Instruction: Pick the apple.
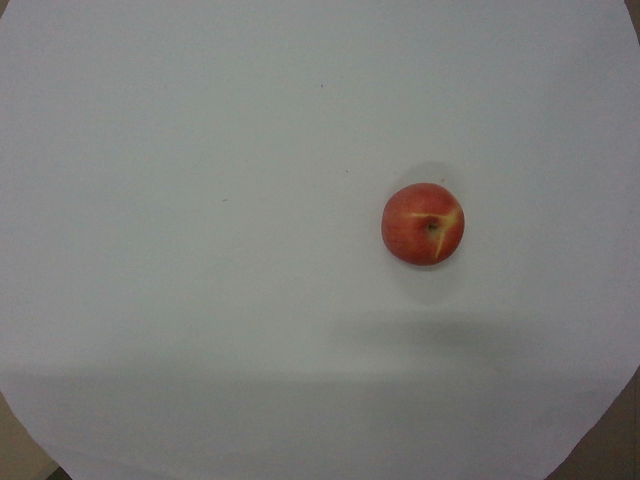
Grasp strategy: vertical